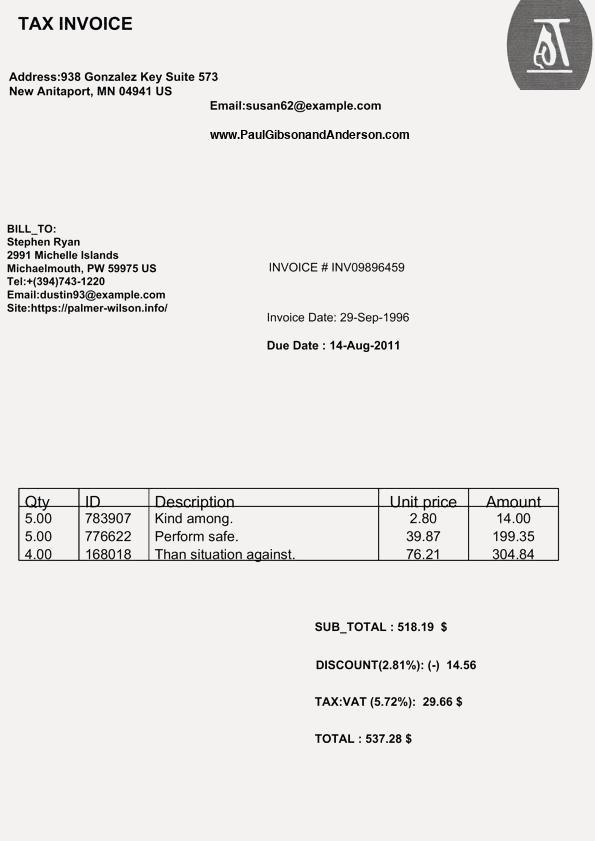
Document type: Invoice